Question: What type of tax is indicated in the document, personal property or real estate?
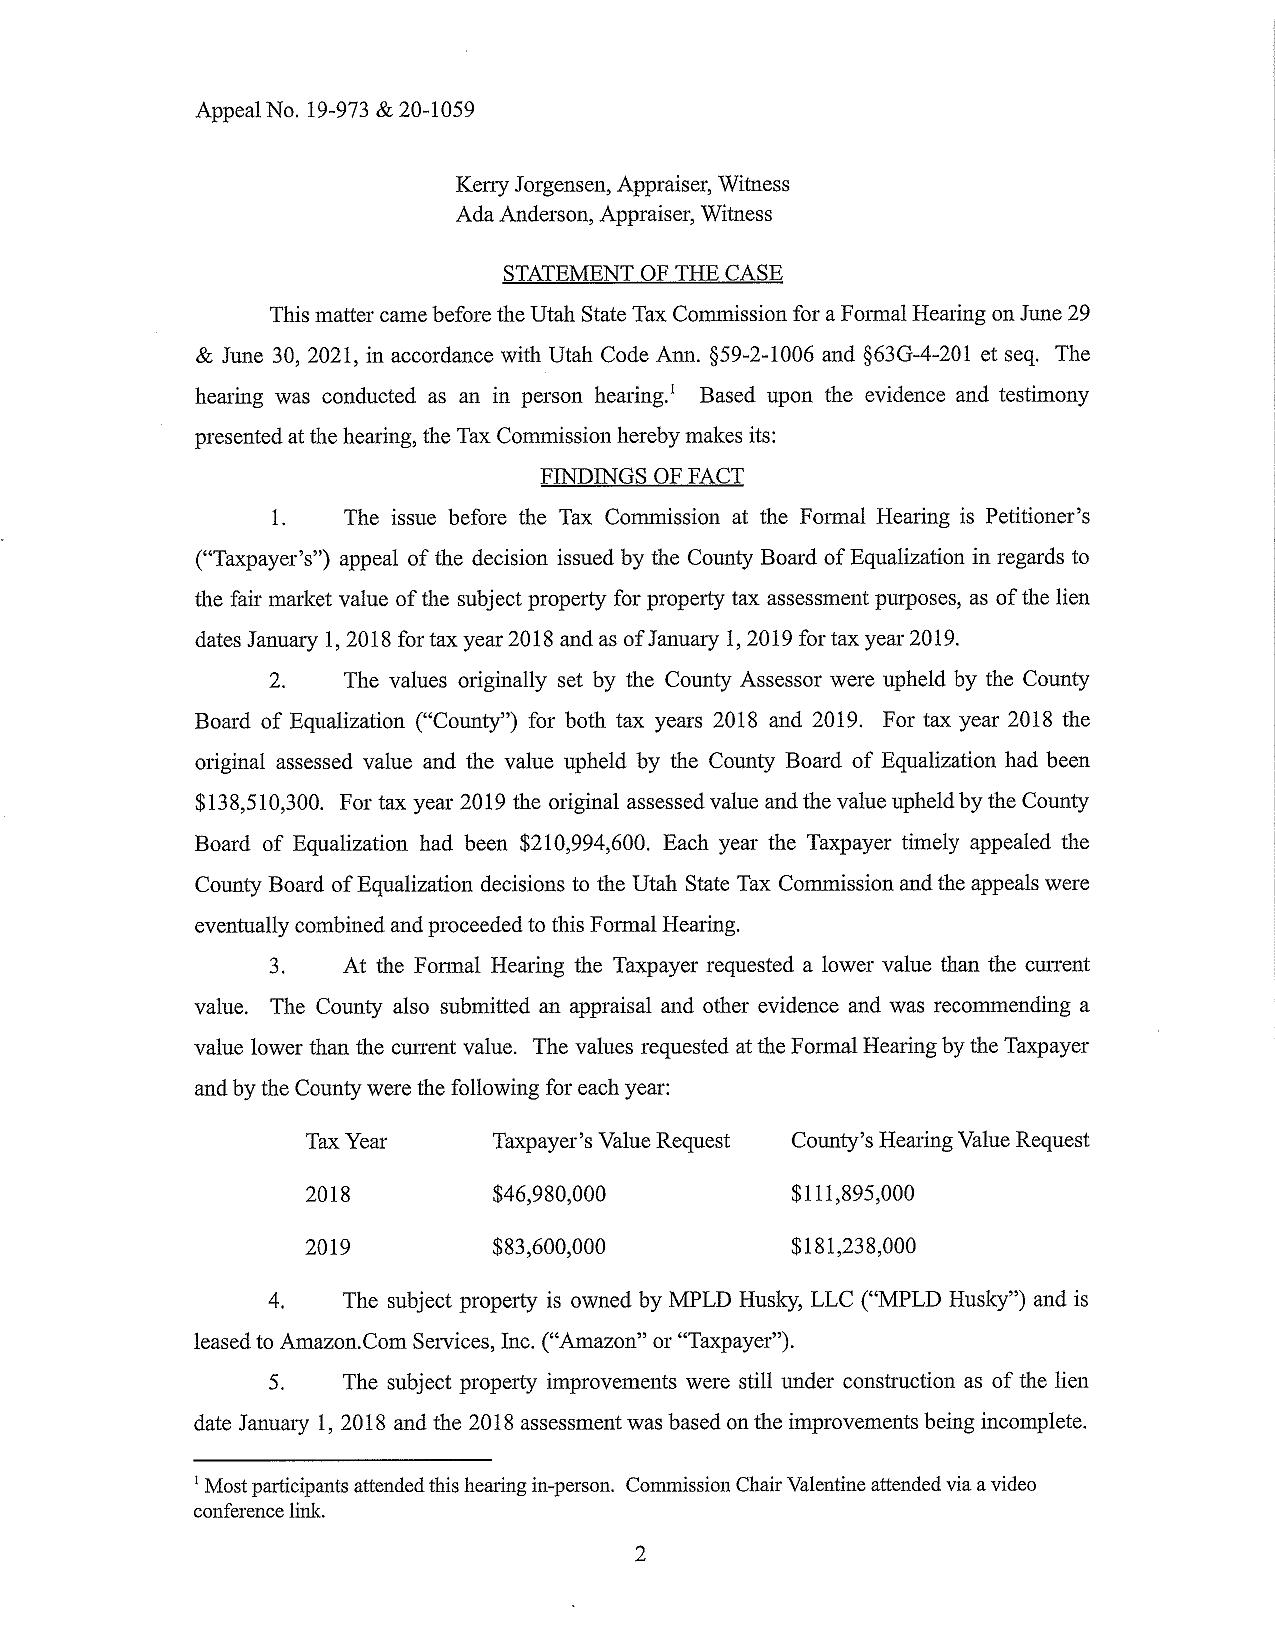
Answer: "Property Tax"